Question: What do the imaging results show?
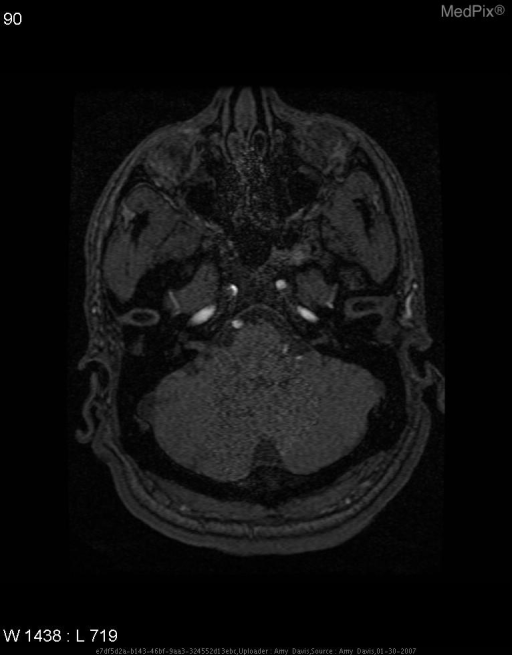
Answer: The imaging shows Multiplanar, multi-sequence MRI of brain without IV contrast.  Time-of-flight and contrast enhanced MRA of neck and intracranial vasculature with 3D reconstructions.
    - several small areas of restricted diffusion, two in the right temporal lobe and two in right posterior frontal lobe.  Areas have a small amount of associated T2 hyperintensity, most consistent with acute to subacute infarctions. Right frontal lobe lesions are gyroform.

DWI shows area of hyperintensity in right cerebral hemisphere

No evidence of hemodynamically significant stenosis in the common carotids. Stenosis R internal carotid artery..